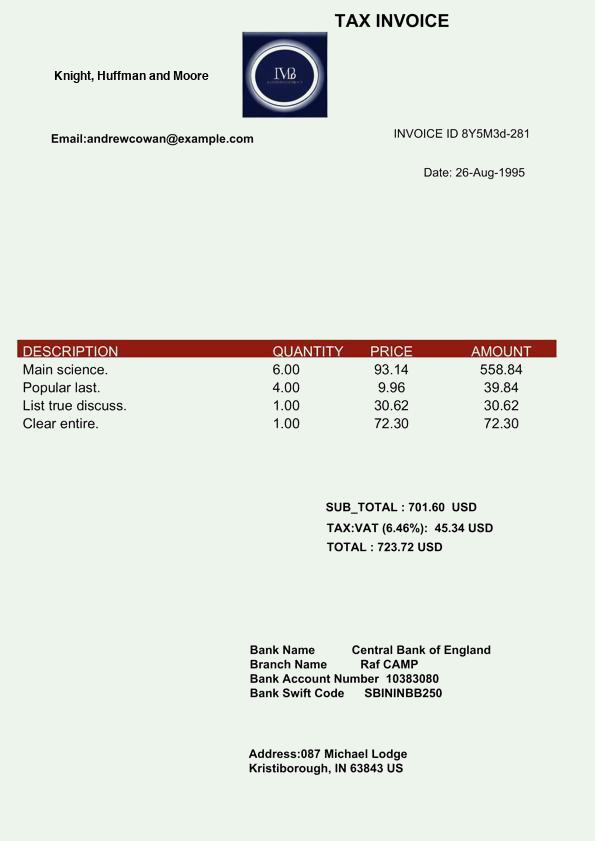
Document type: Invoice